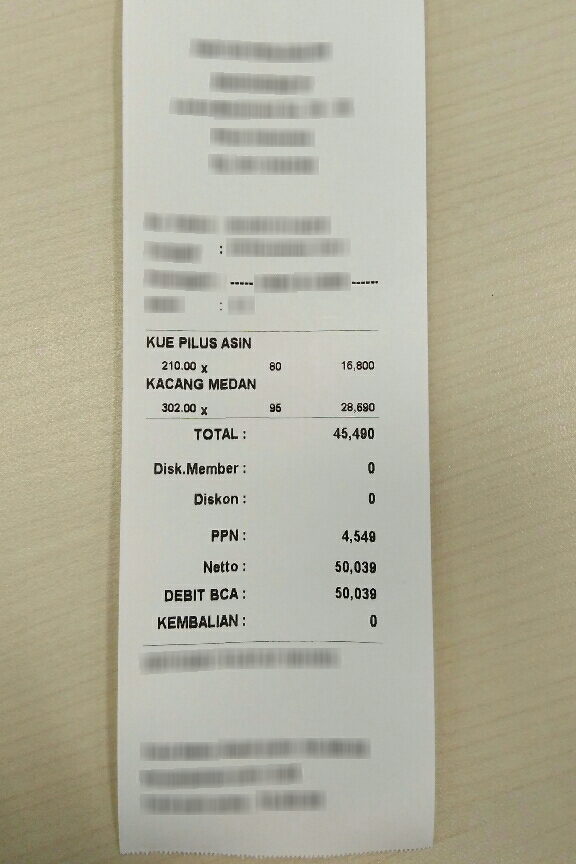
Number of items: 2
Subtotal: 45,490
Tax: 4,549
Total: 50,039
OCR text regions:
text: Netto :
text: 50,039
text: DEBIT BCA:
text: 50,039
text: KEMBALIAN :
text: 0
text: KUE PILUS ASIN
text: 210.00 x
text: 80
text: 16,800
text: KACANG
text: MEDAN
text: 302.00 x
text: 95
text: 28,690
text: TOTAL :
text: 45,490
text: Disk.Member:
text: 0
text: Diskon:
text: 0
text: PPN:
text: 4,549